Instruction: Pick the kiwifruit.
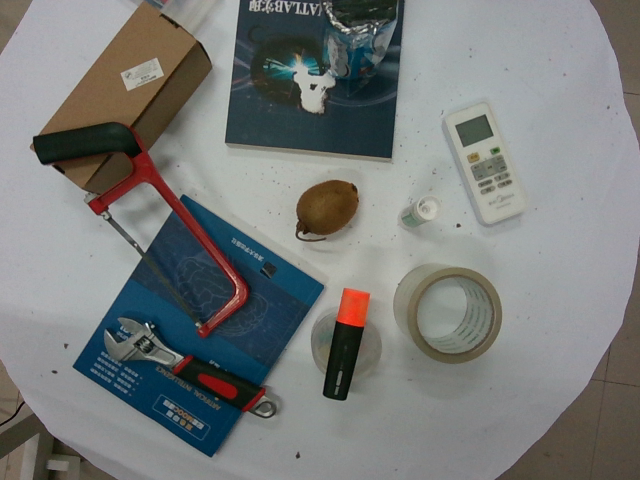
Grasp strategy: vertical